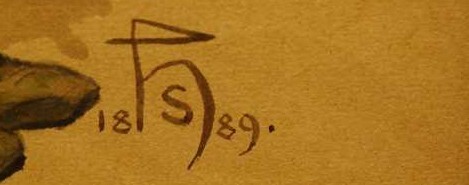
Signature of: hanuš schwaiger